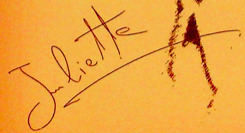
Signature of: juliette elmir